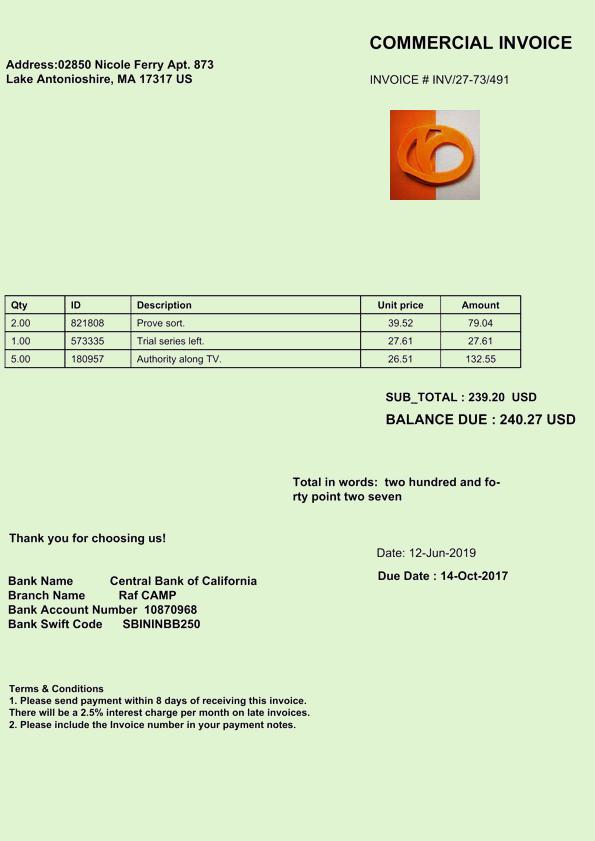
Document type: Invoice